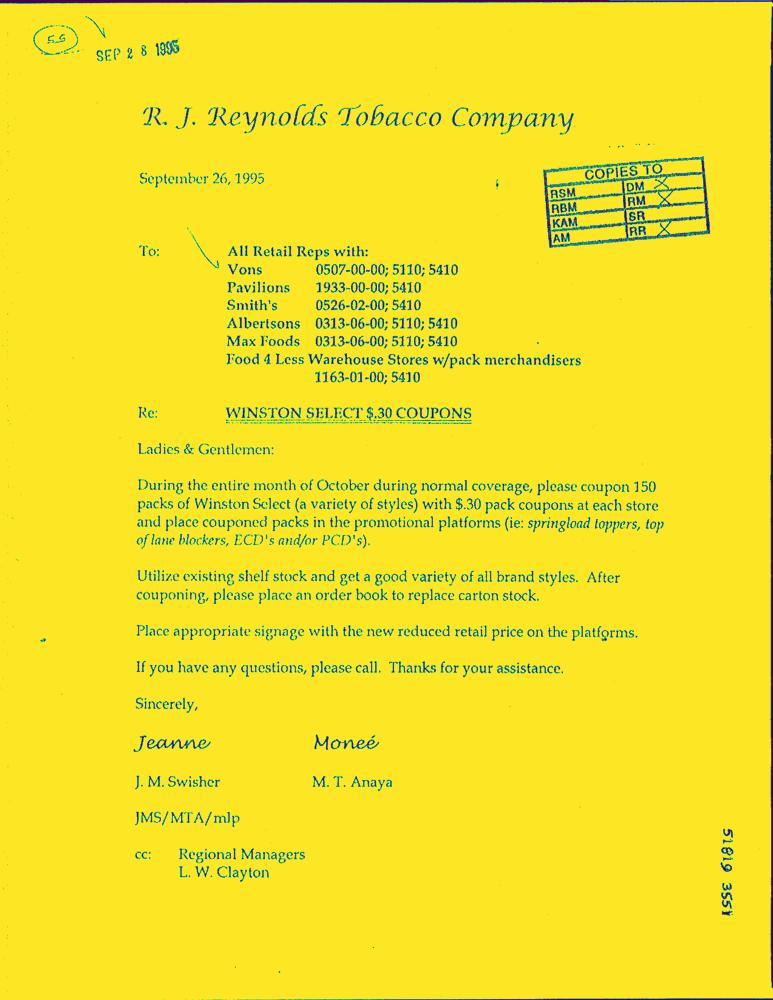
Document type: Letter-Doc